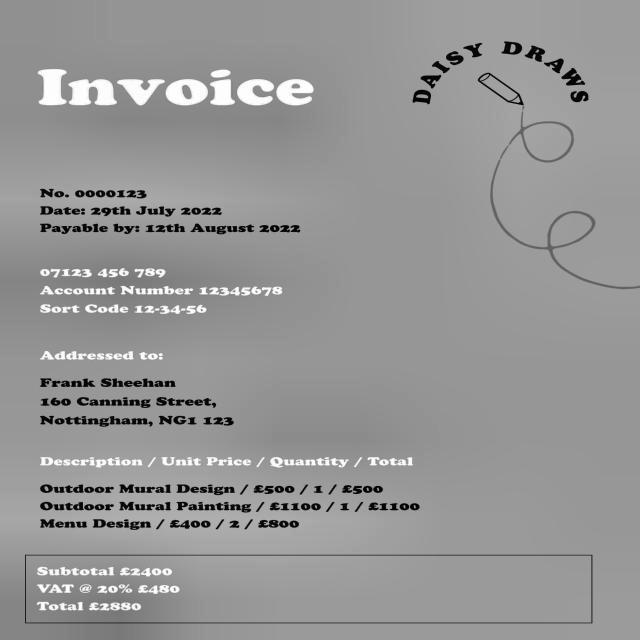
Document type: Invoice